Question: What are the imaging findings?
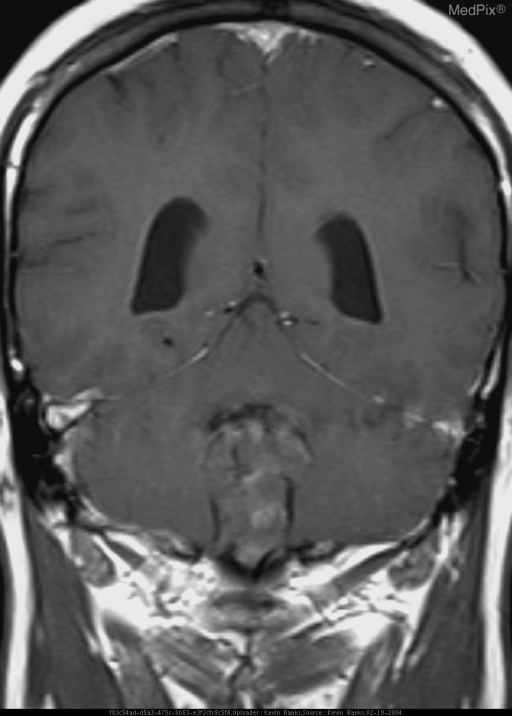
Answer: The imaging shows MRI of the cervical spine and with subsequent CE brain MR demonstrate a lobulated mass within the posterior fossa. The lesion appears to originate in the fourth ventricle and is centered on the midline. The tumor is isointense to gray matter on T1 and mixed iso/hypointense on T2 weighted images. There are scant areas of T1&T2 hypodensity seen which are representative of calcifications or flow voids. There is scattered enhancement with contrast administration. Coronal contrast enhanced T1WI of the brain demonstrates a multilobulated mass in the fourth ventricle. The lesion shows scattered areas of enhancement..